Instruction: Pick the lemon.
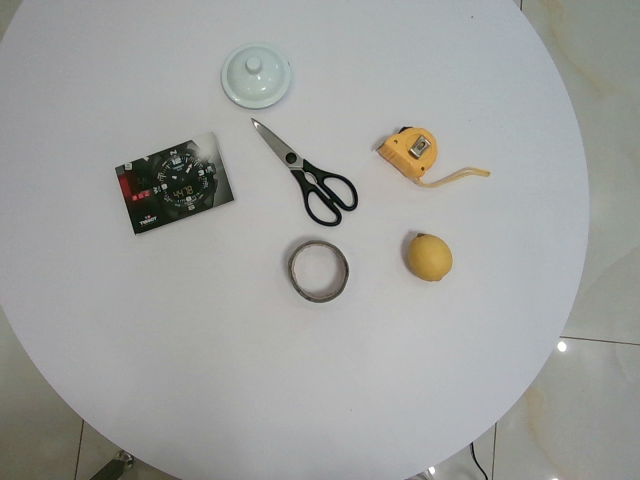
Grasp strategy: vertical